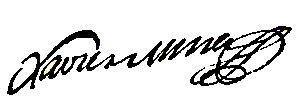
Signature of: francisco javier mina